Question: How is the property described in the document?
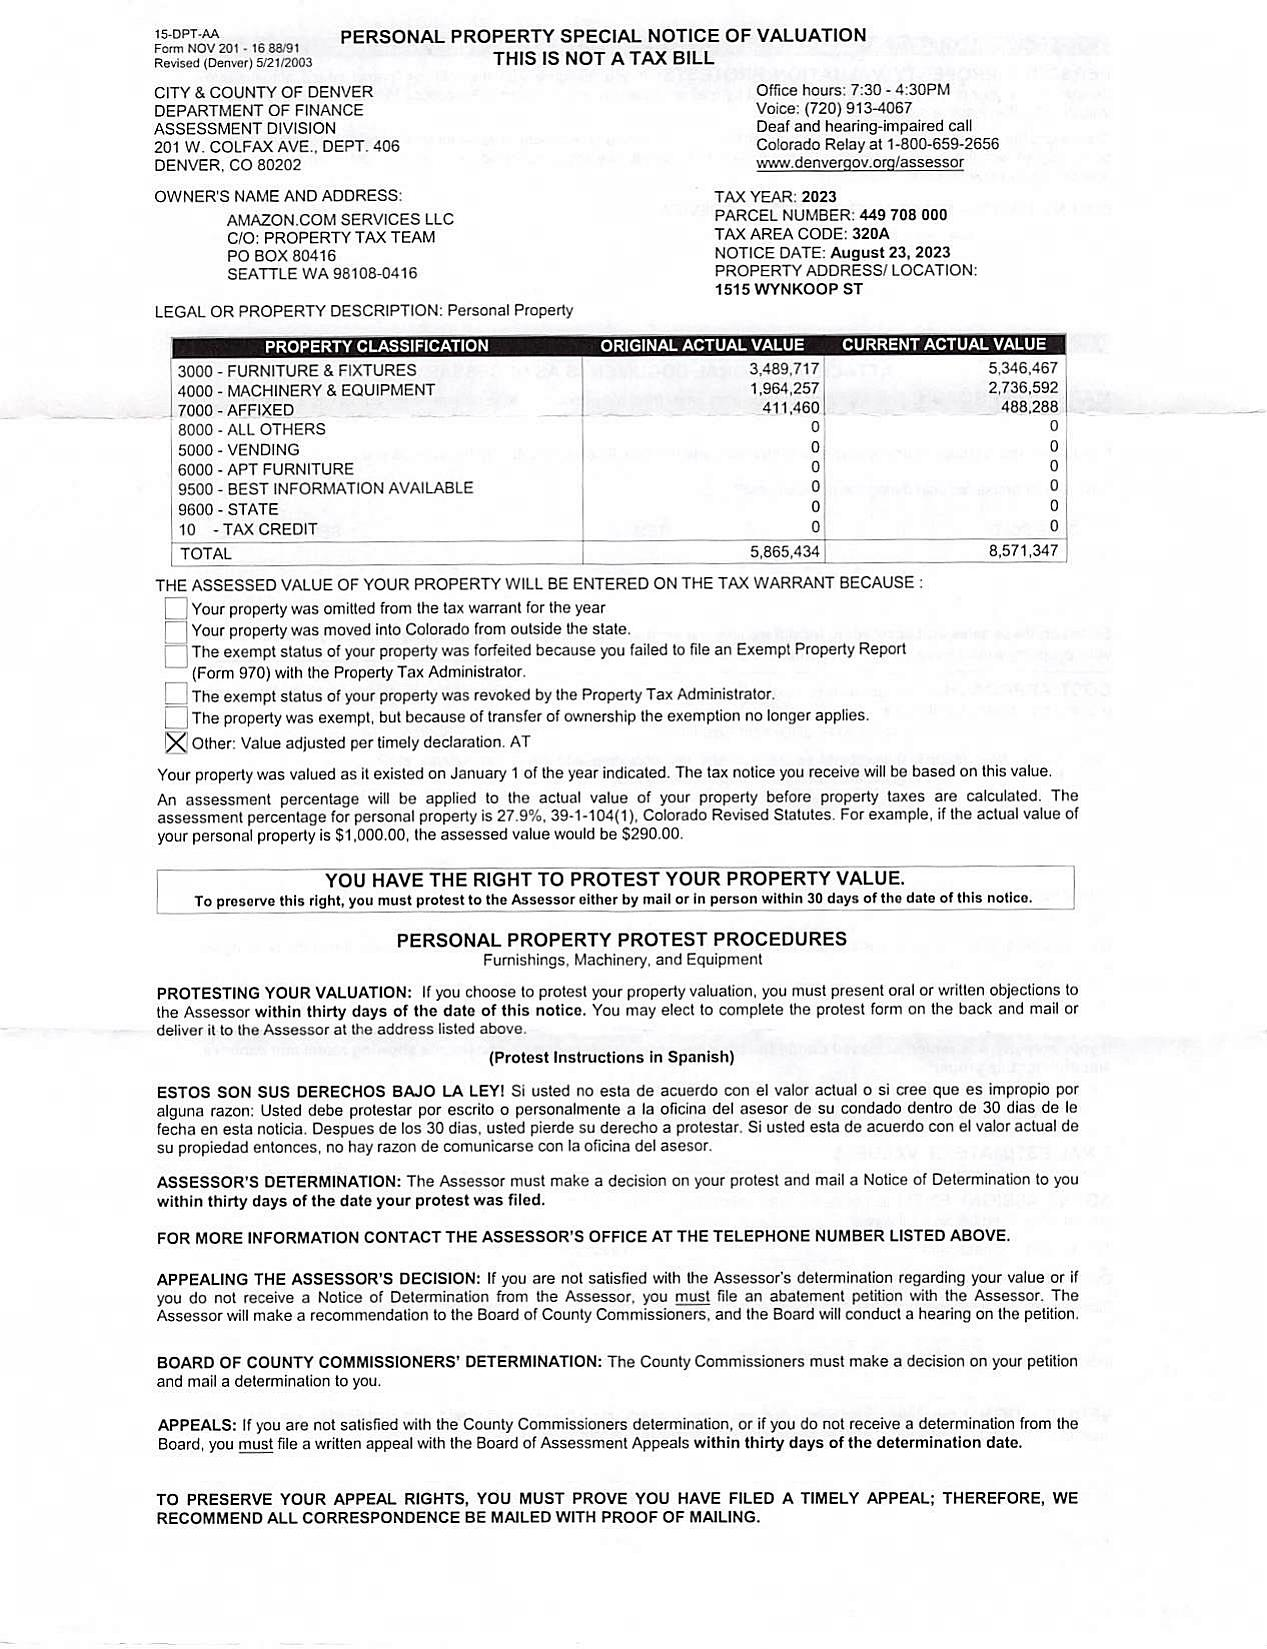
Answer: "Personal Property"